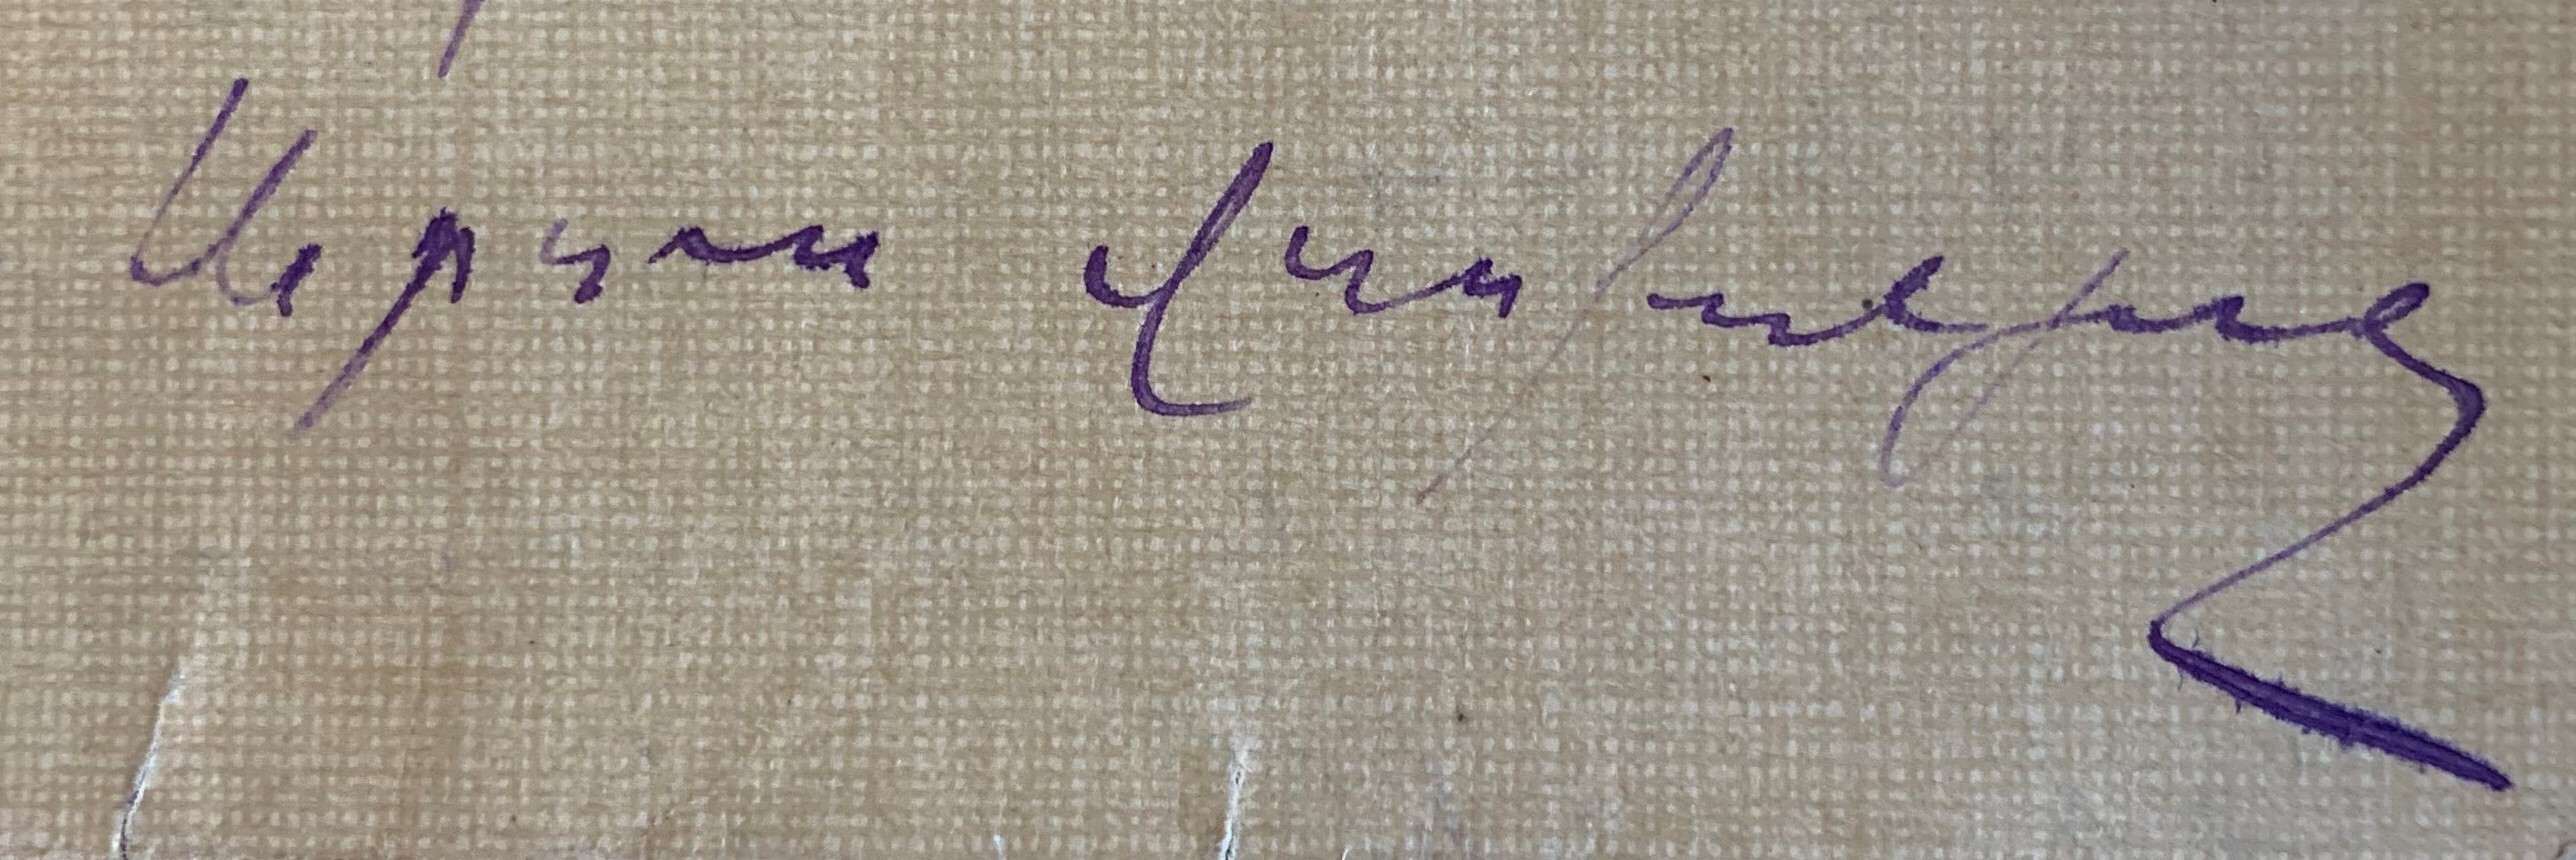
Signature of: arus voskanyan